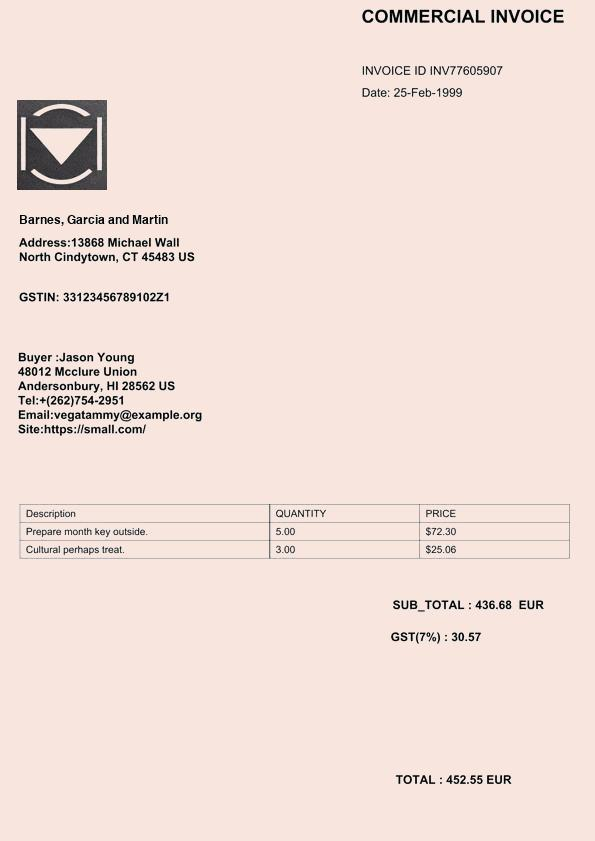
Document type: Invoice